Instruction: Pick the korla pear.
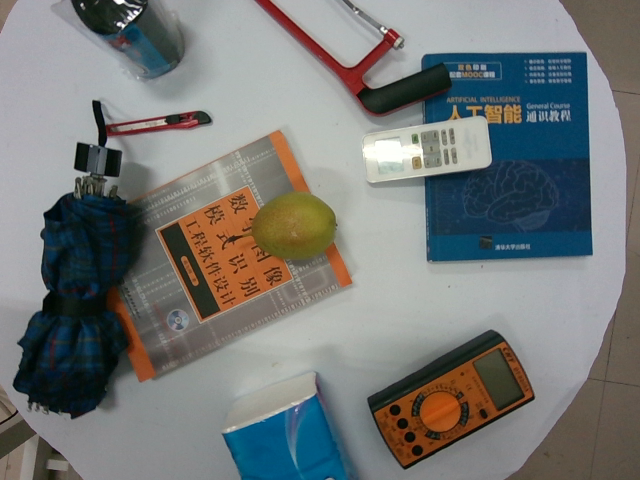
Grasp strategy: vertical